Question: What type of tax is indicated in the document, personal property or real estate?
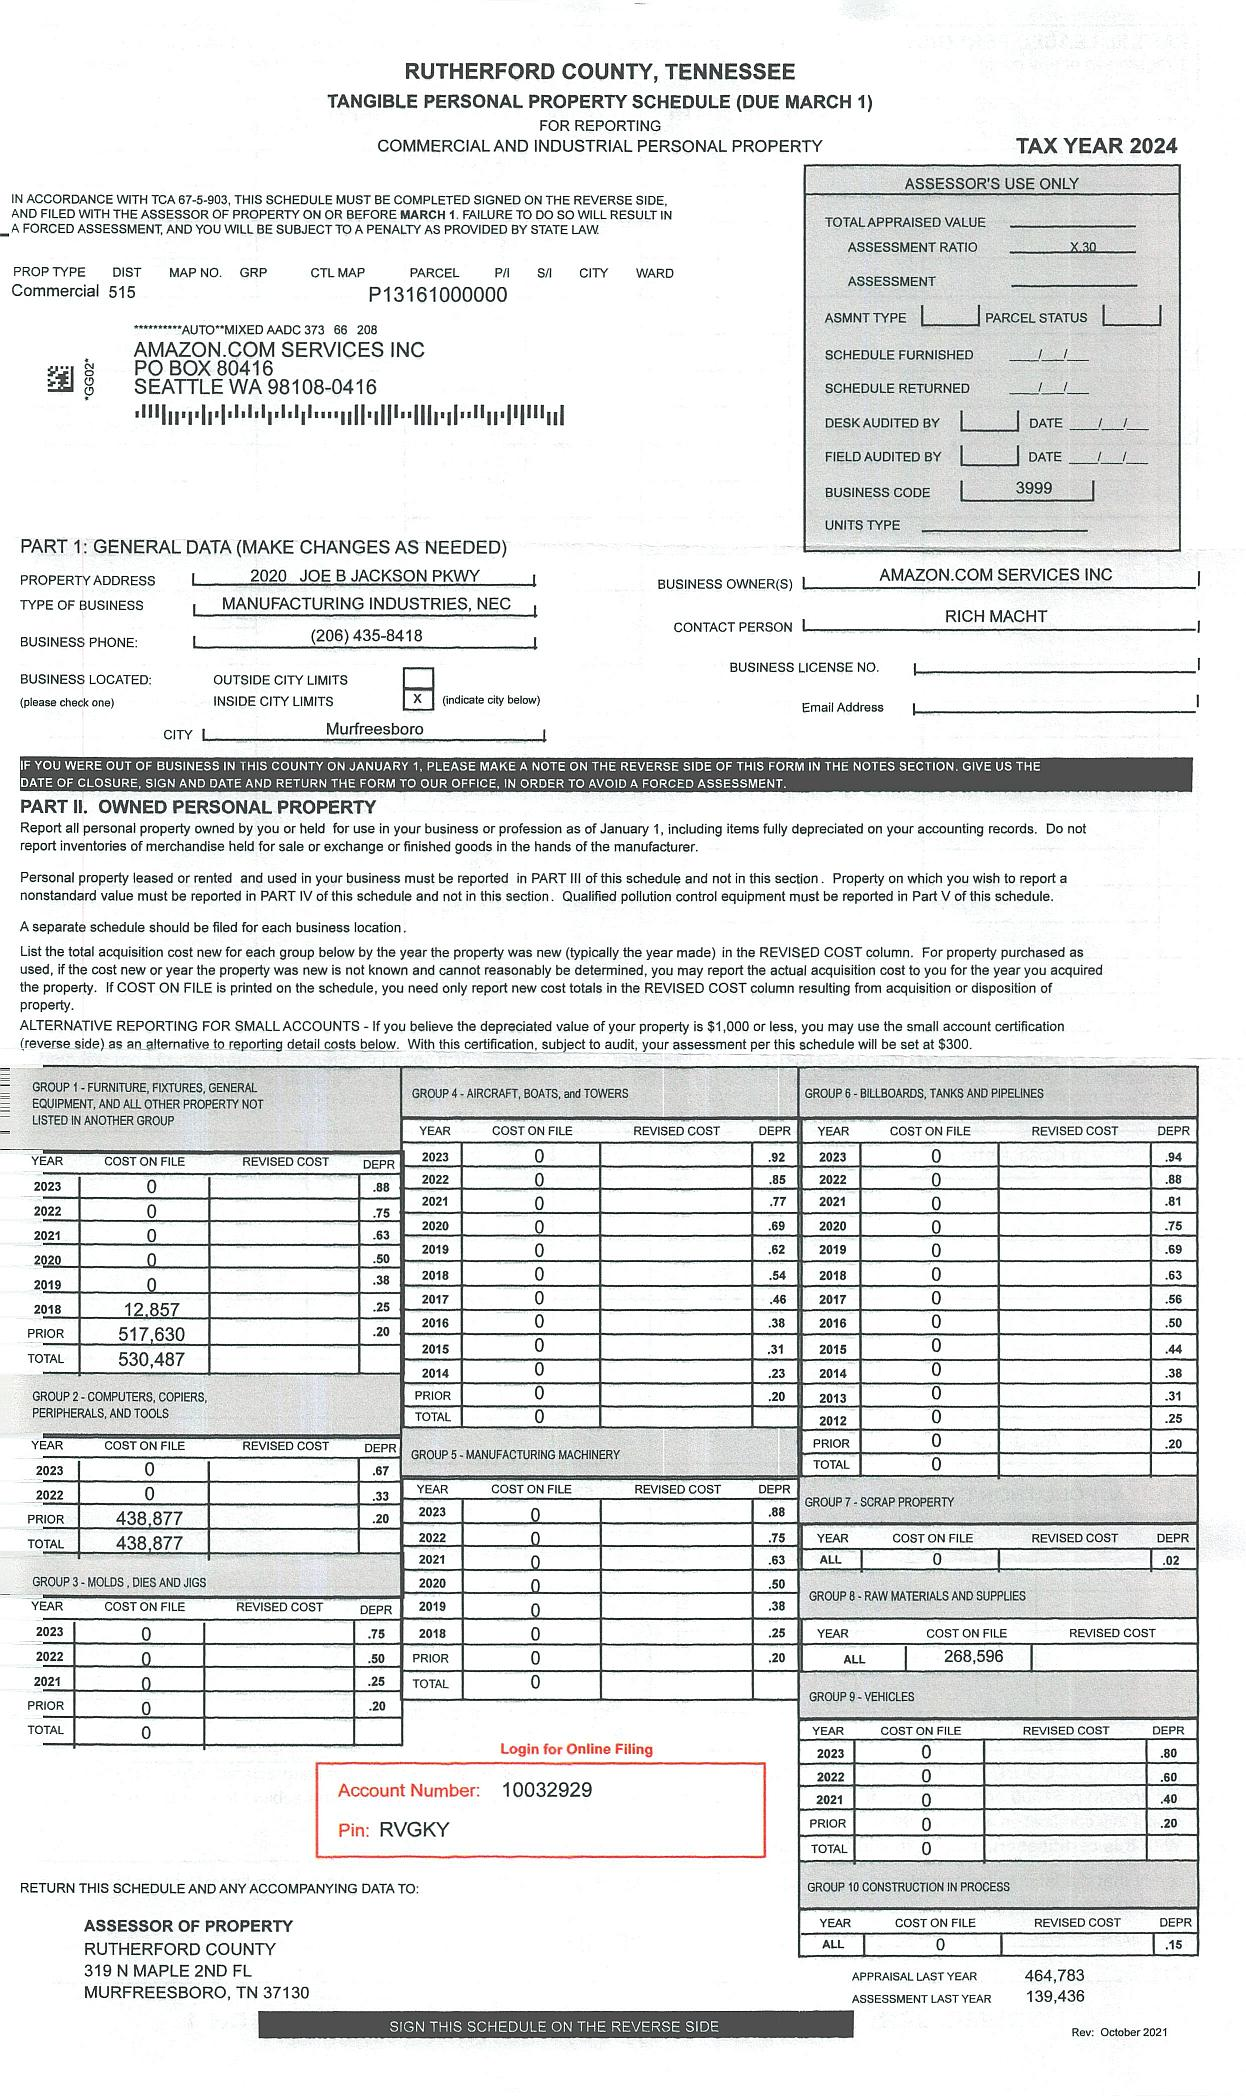
Answer: "Personal Property Tax"